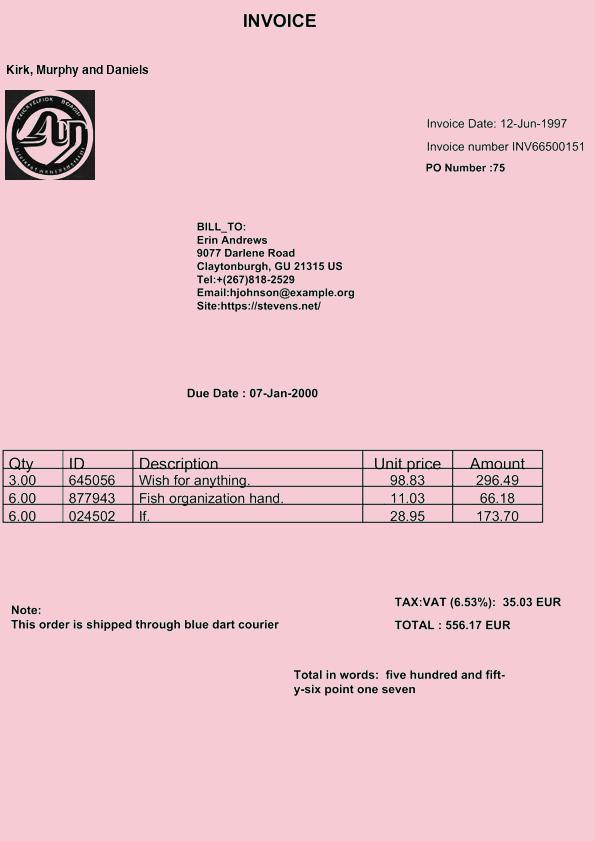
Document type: Invoice